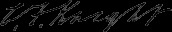
Signature of: cyrus f knight